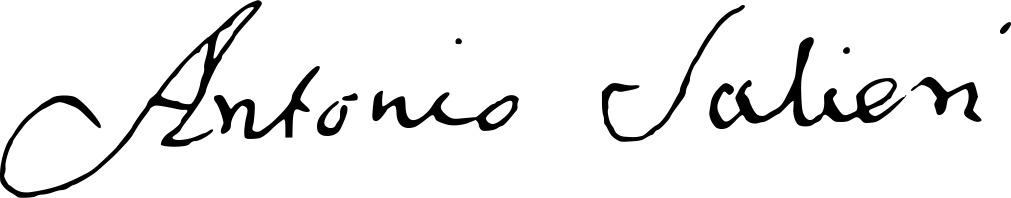
Signature of: antonio salieri